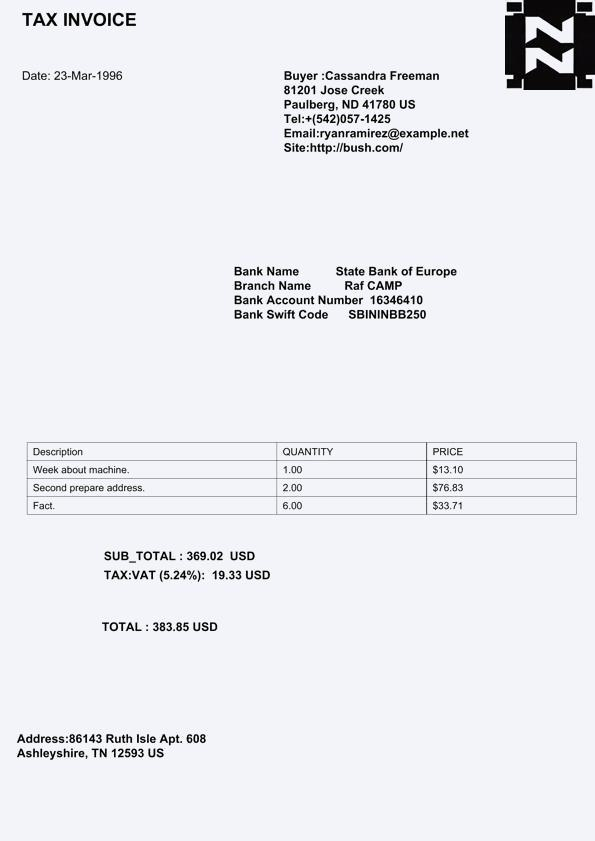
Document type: Invoice